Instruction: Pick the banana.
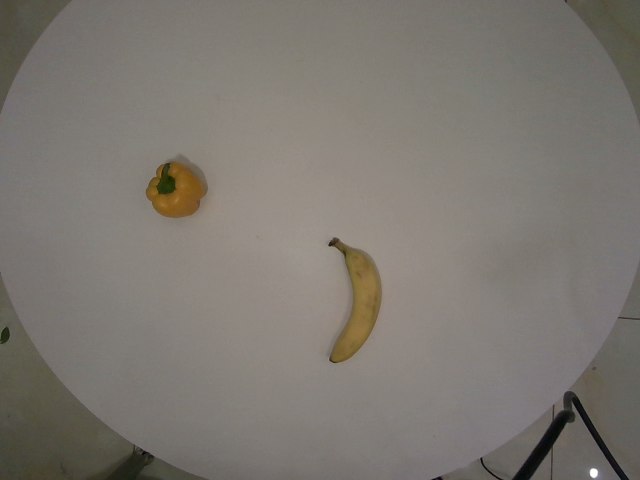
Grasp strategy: vertical